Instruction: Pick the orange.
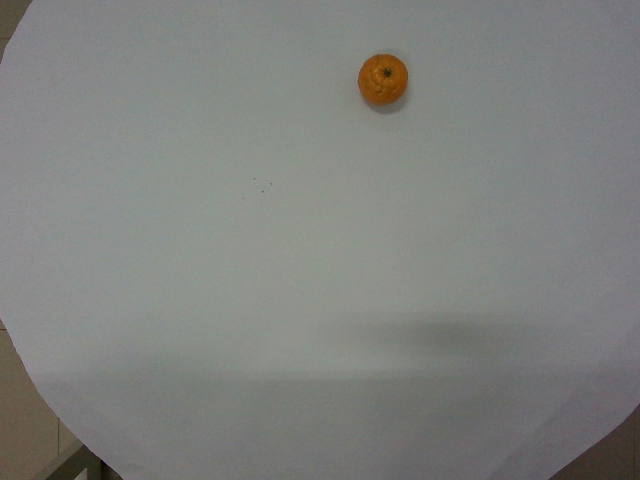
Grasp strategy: vertical